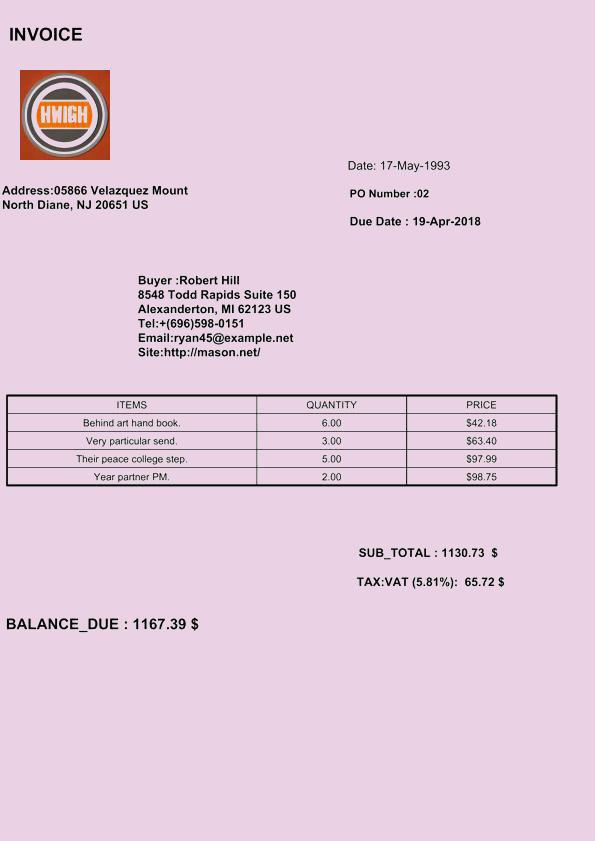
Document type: Invoice